Question: What might the diagnosis be?
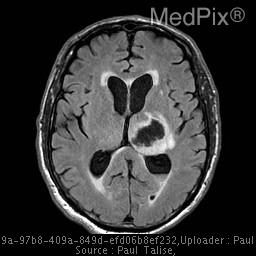
Answer: The possible diagnosis includes Hemorrhagic infarction
 Hemorrhagic neoplasm
 Septic embolism
 AV malformation
 Amyloid angiopathy
 Blood dyscrasia
 Anticoagulants/Thrombolytic therapy
 CNS infection (eg, herpes simplex encephalitis)
 Mycotic aneurysm
 Vasculitis
 Drugs (cocaine, amphetamines).